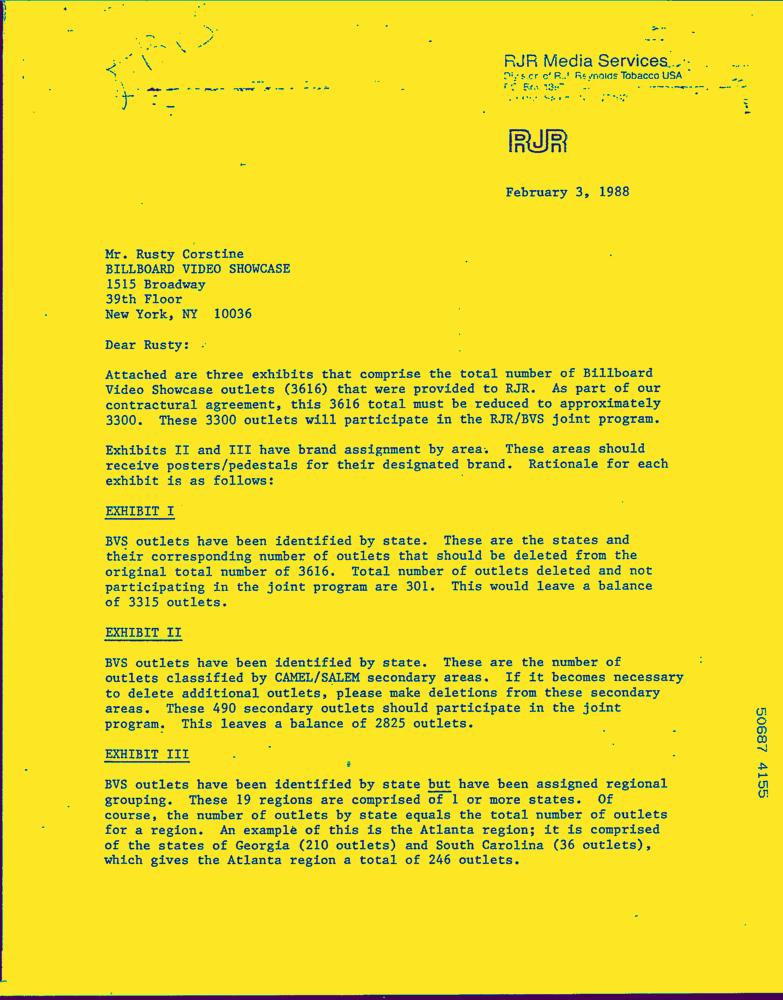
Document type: Letter-Doc